Question: In what way does the history help explain the case?
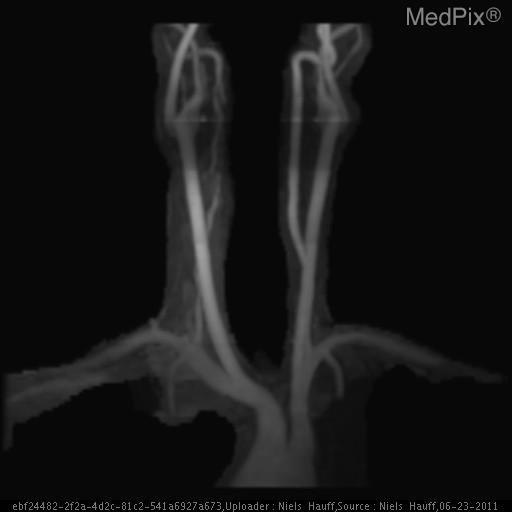
Answer: The patient's history of 33 year old woman with 2 weeks of posterior headache and neck pain, nausea, and intermittent dizziness.  This has been worsening over the last 2 days. She reports subjective paresthesias of both hands as well as left upper extremity weakness. is key in understanding the case.